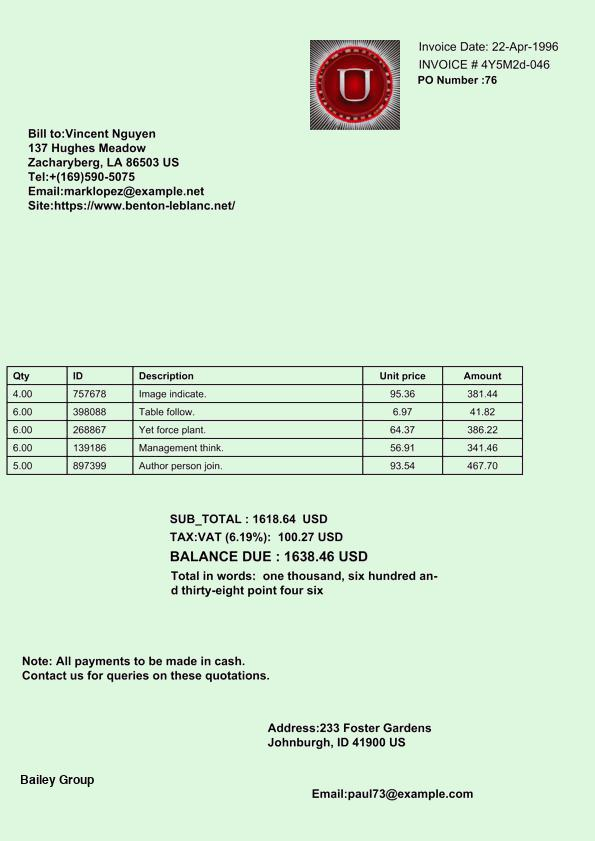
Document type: Invoice